Question: What is the address or location of the property listed in the document?
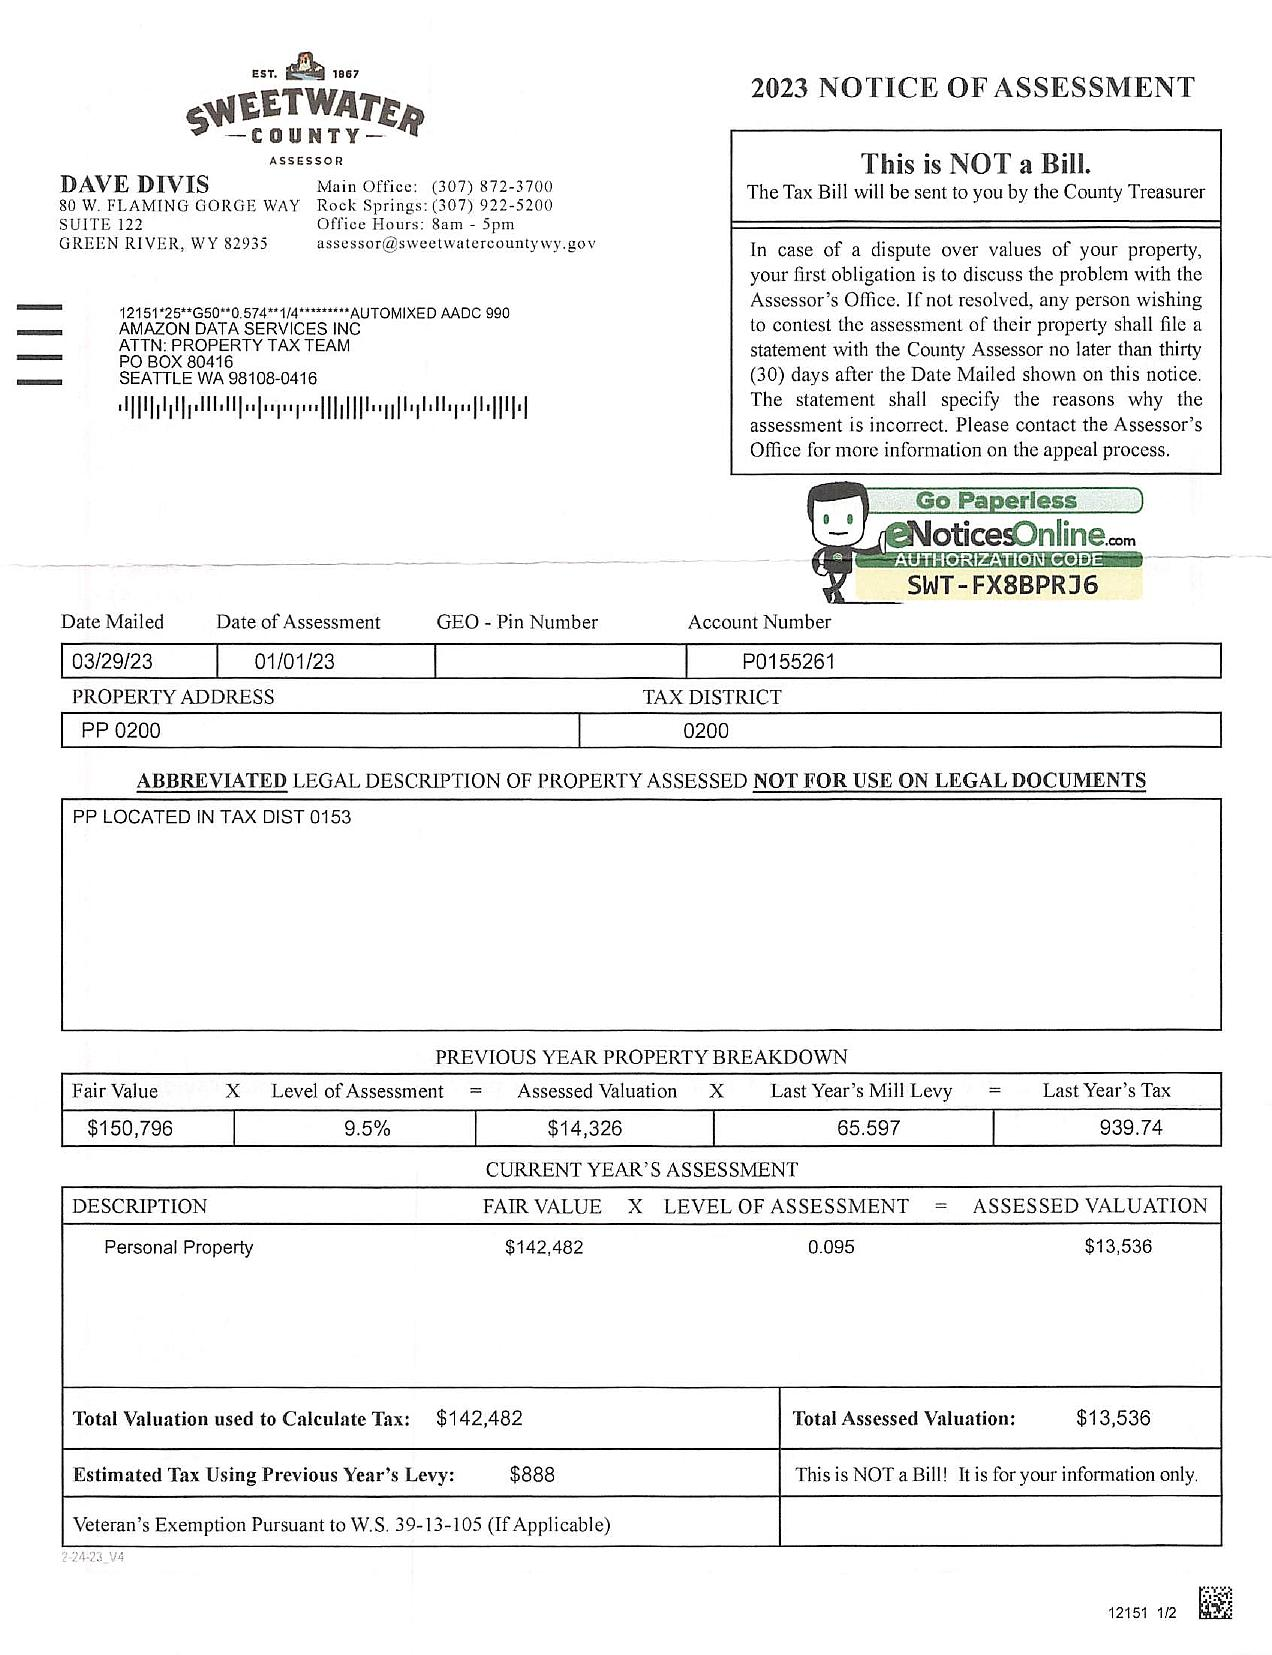
Answer: "PP 0200"